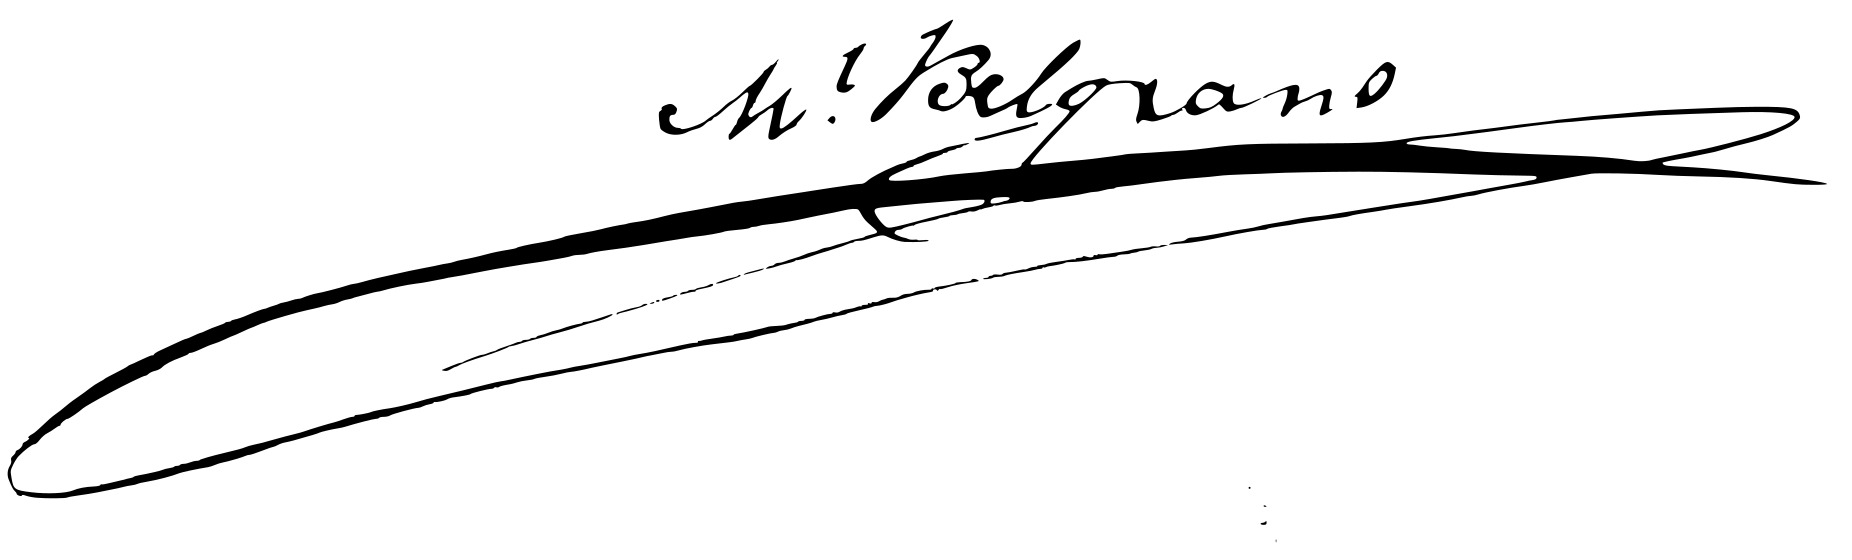
Signature of: manuel belgrano